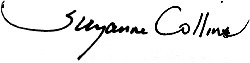
Signature of: suzanne collins